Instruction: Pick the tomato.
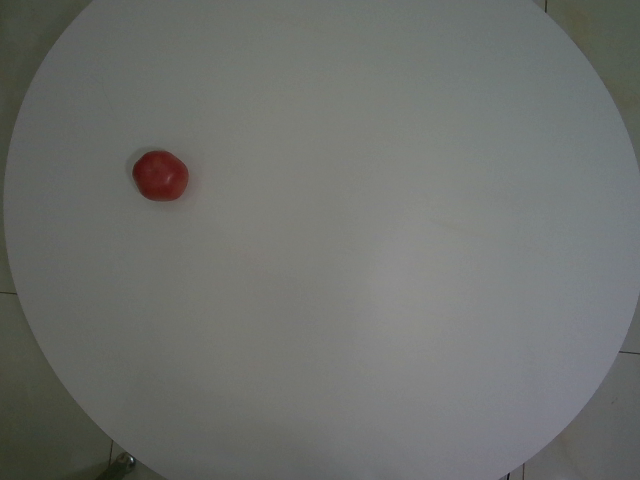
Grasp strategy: vertical